Question: Which state is mentioned in the document?
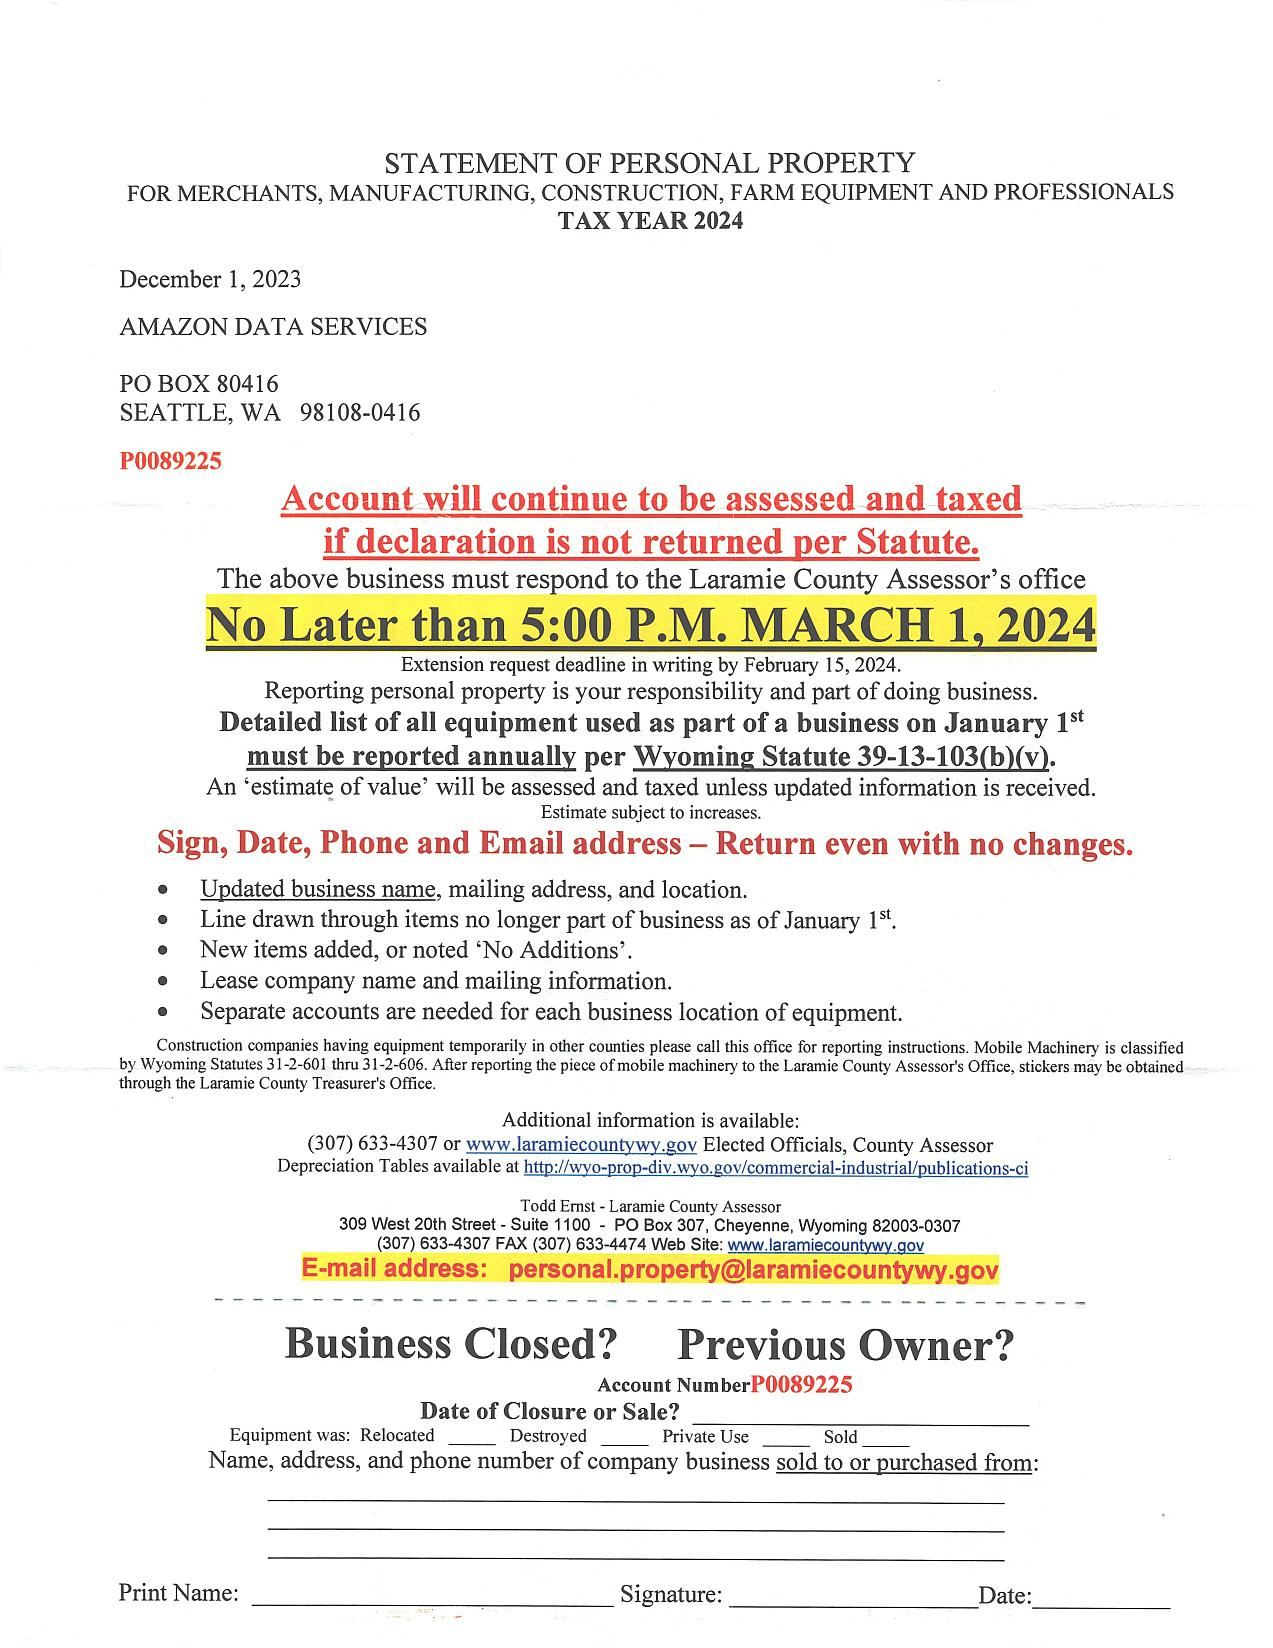
Answer: "WA"